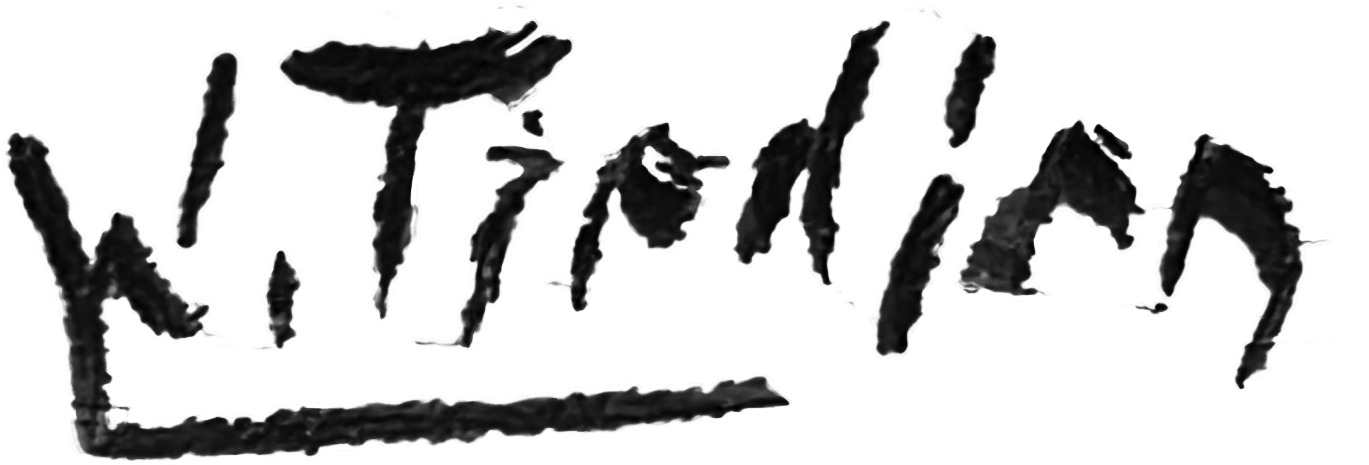
Signature of: willy tiedjen